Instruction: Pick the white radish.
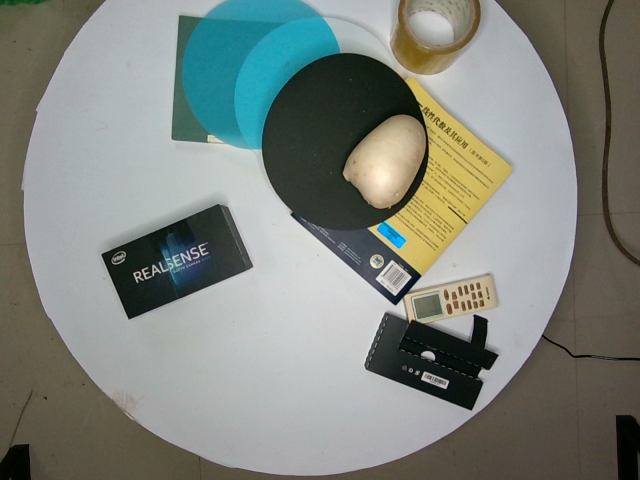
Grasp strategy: vertical